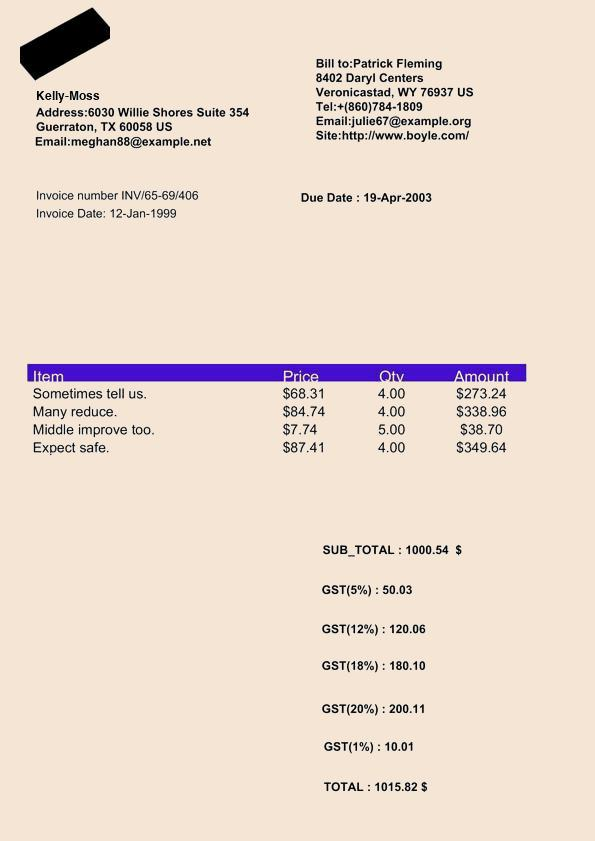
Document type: Invoice